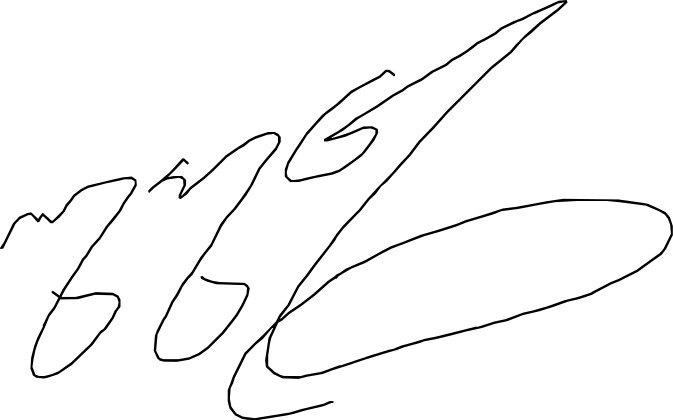
Signature of: q12582931